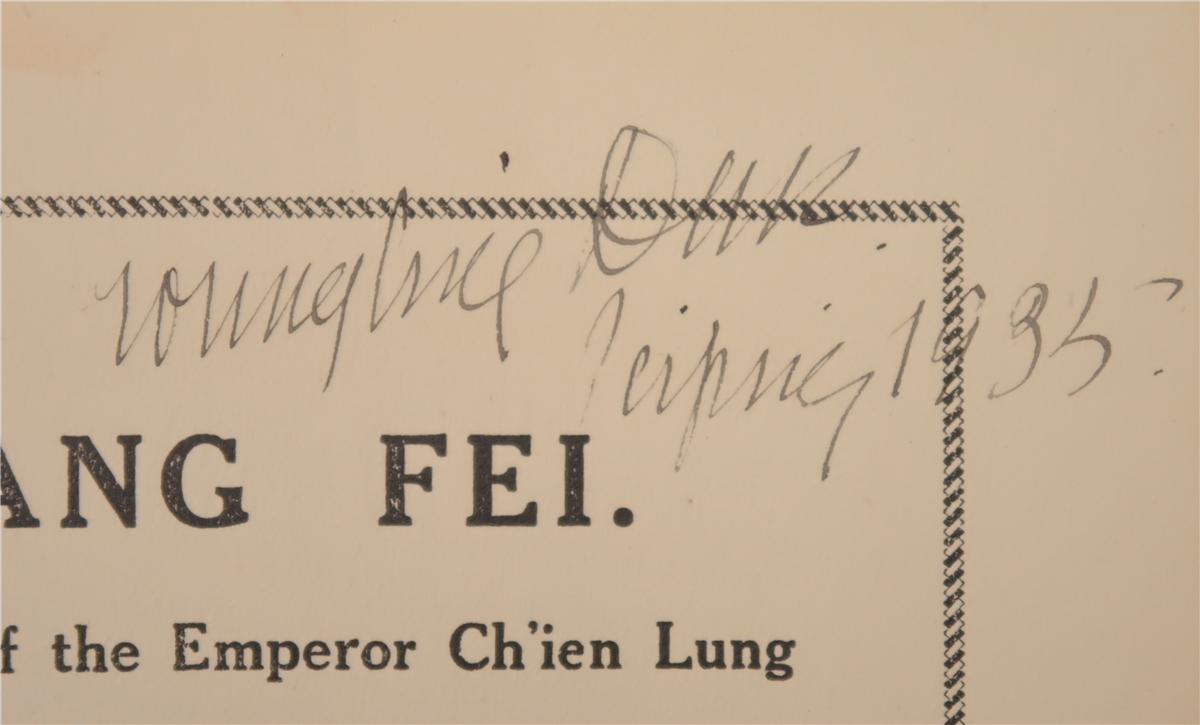
Signature of: nellie yu roung ling